Question: What is the earliest payment due date mentioned in the document?
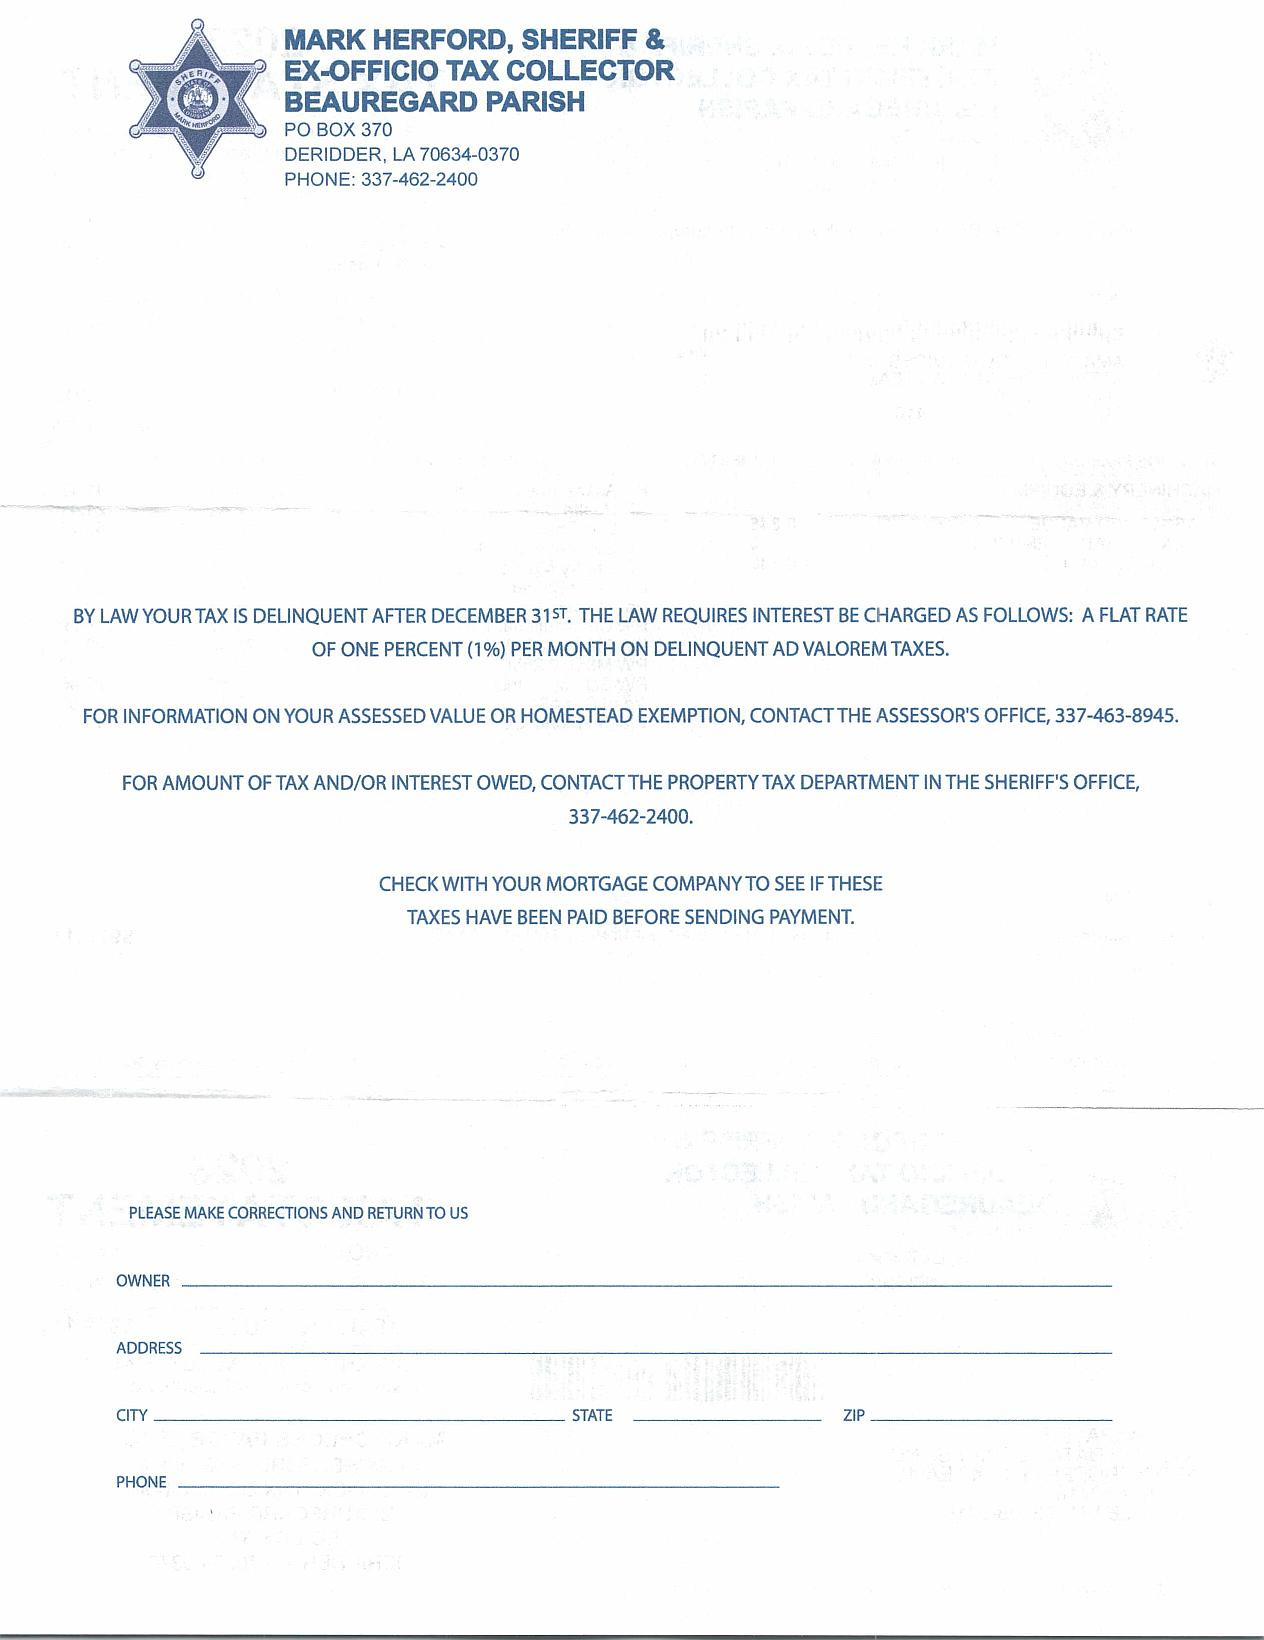
Answer: "December 31st"